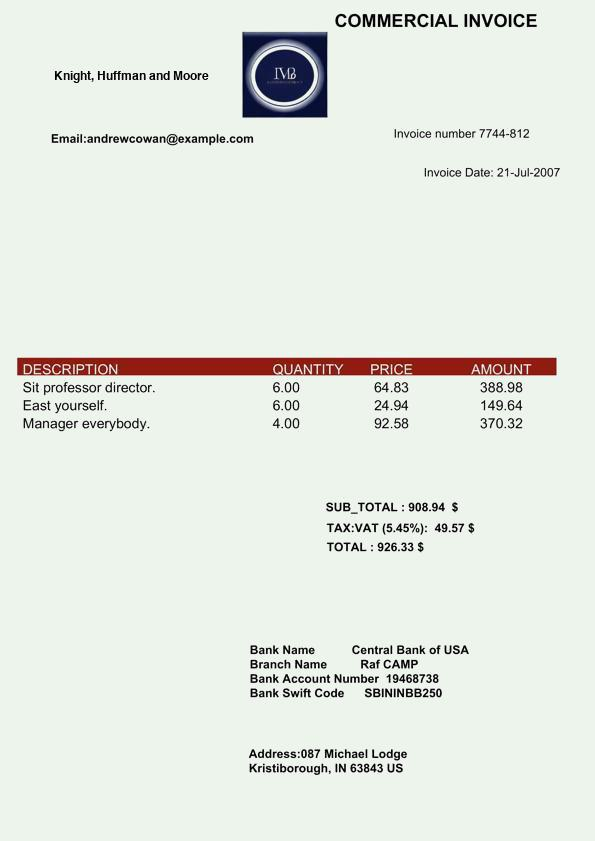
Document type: Invoice